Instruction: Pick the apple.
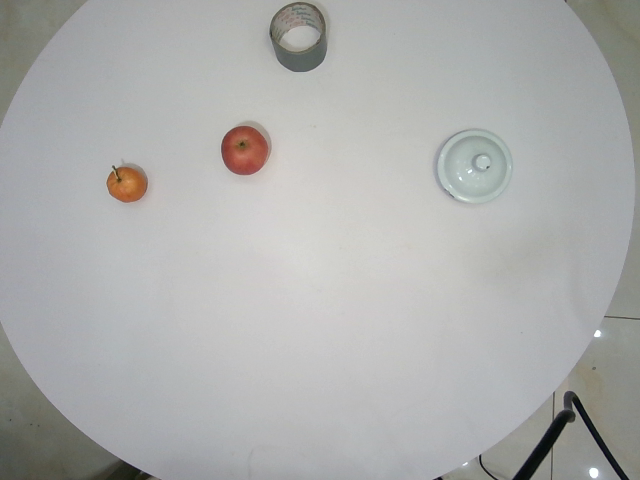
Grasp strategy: vertical